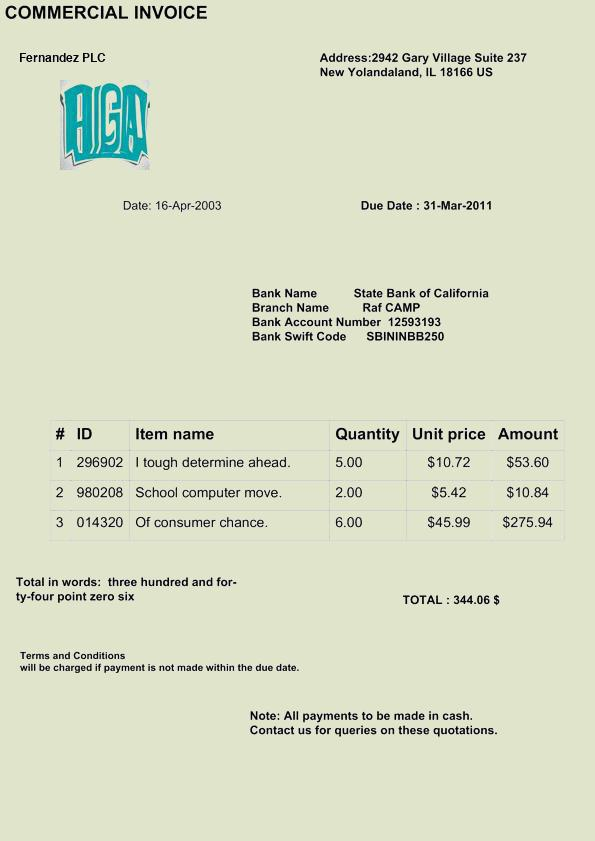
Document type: Invoice